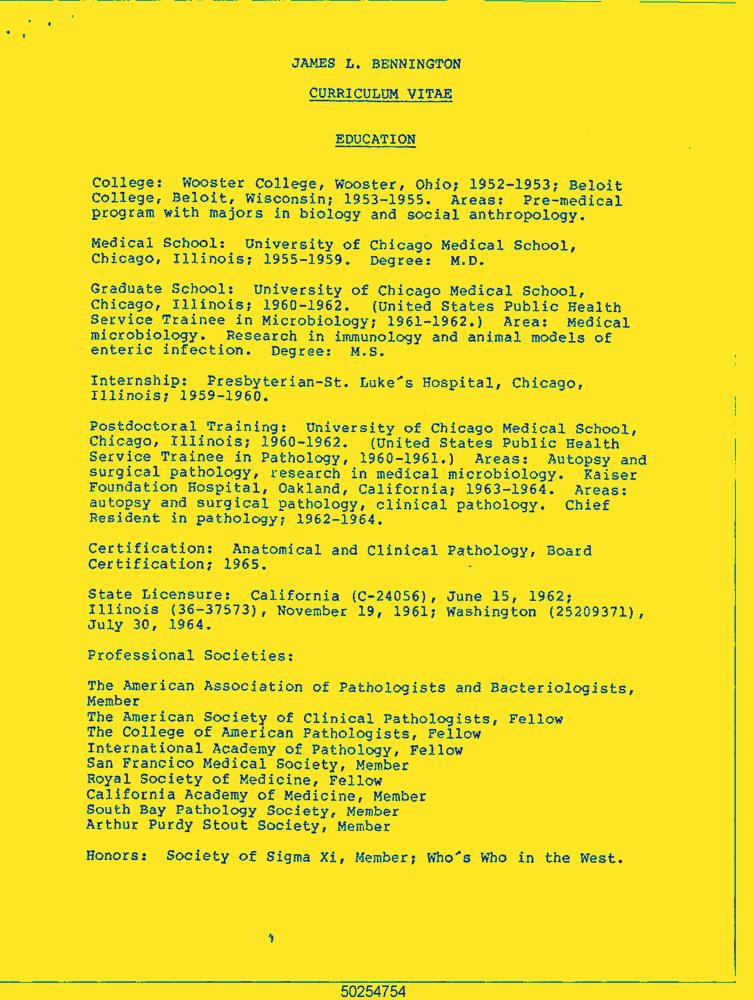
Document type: Resume-Doc